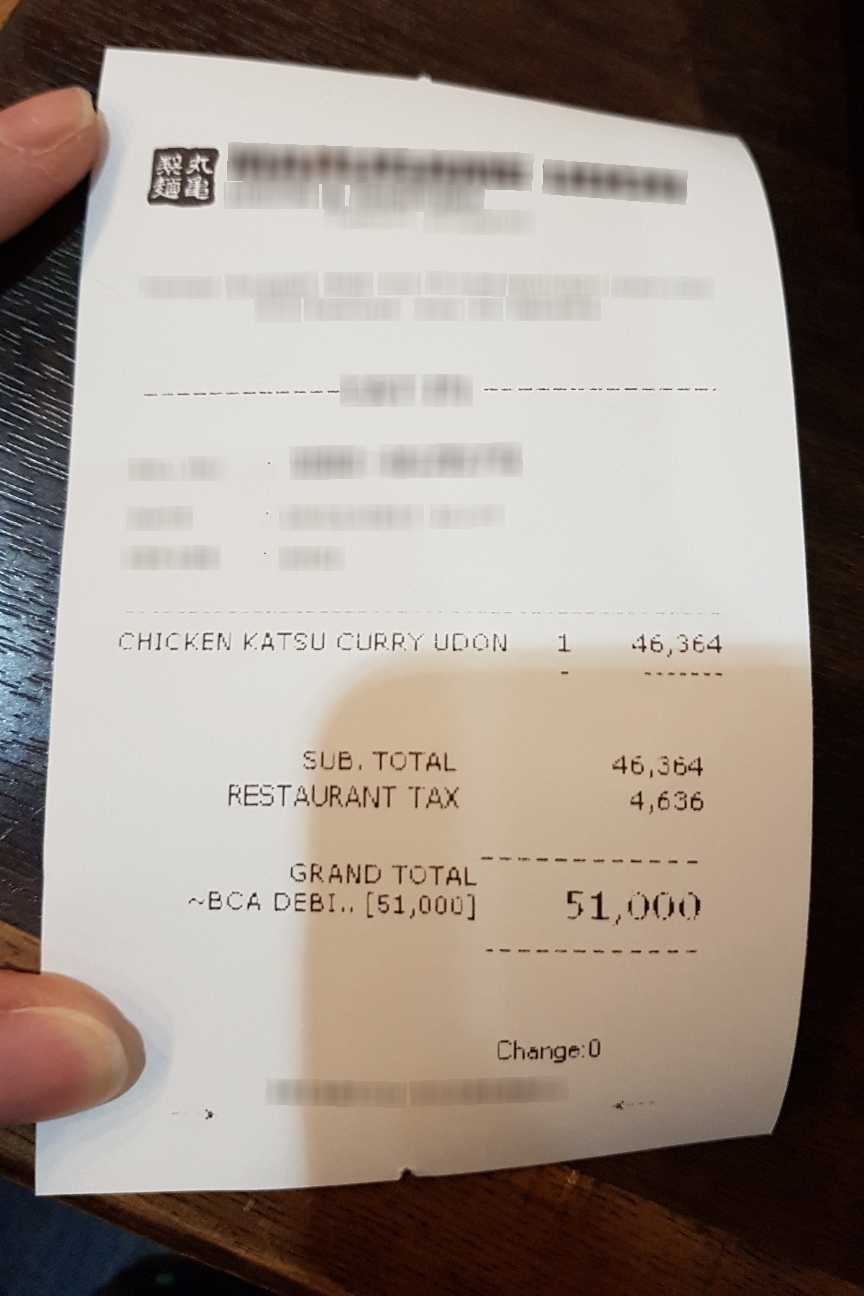
Number of items: 3
Subtotal: 46,364
Tax: 4,636
Total: 51,000
OCR text regions:
text: CHICKEN
text: KATSU
text: CURRY
text: UDON
text: 1
text: 46,364
text: SUB.
text: TOTAL
text: 46,364
text: RESTAURANT
text: TAX
text: 4,636
text: GRAND
text: TOTAL
text: 51,000
text: ~ BCA
text: DEBI..
text: [51,000]
text: Change:
text: 0